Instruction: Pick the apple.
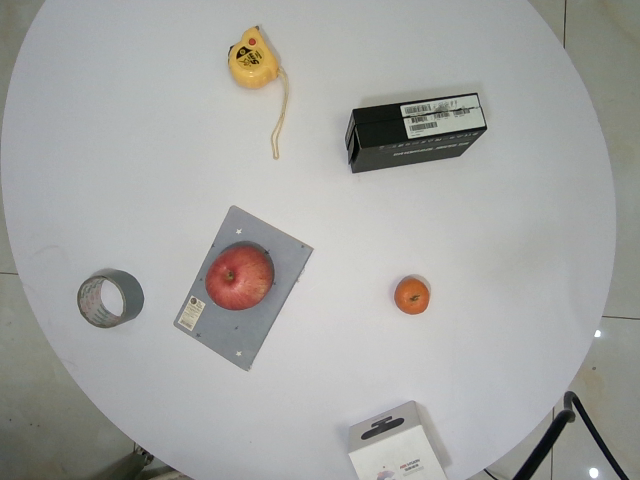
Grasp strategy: vertical